Question: What do the imaging results show?
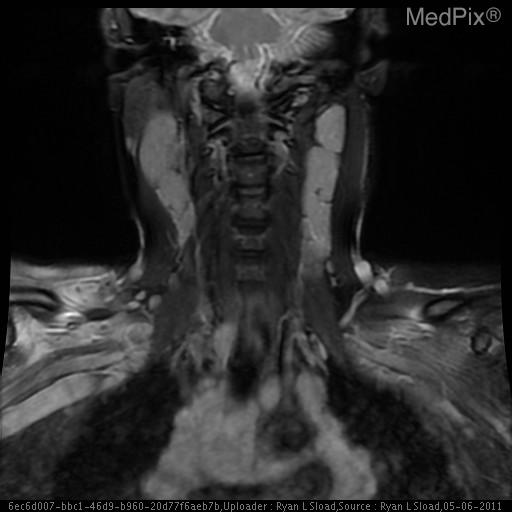
Answer: The imaging shows Significant bilateral neck adenopathy. Confluent left parotid and periparotid nodal mass with largest single node measuring 2.7cm x 1.9cm.  Numerous other left level II and III nodes with largest measuring 3.6cm x 2.1cm.  Mediastinal and bihilar adenopathy. Coronal view showing multiple enlarged lymph nodes in the submandibular and lateral neck area..